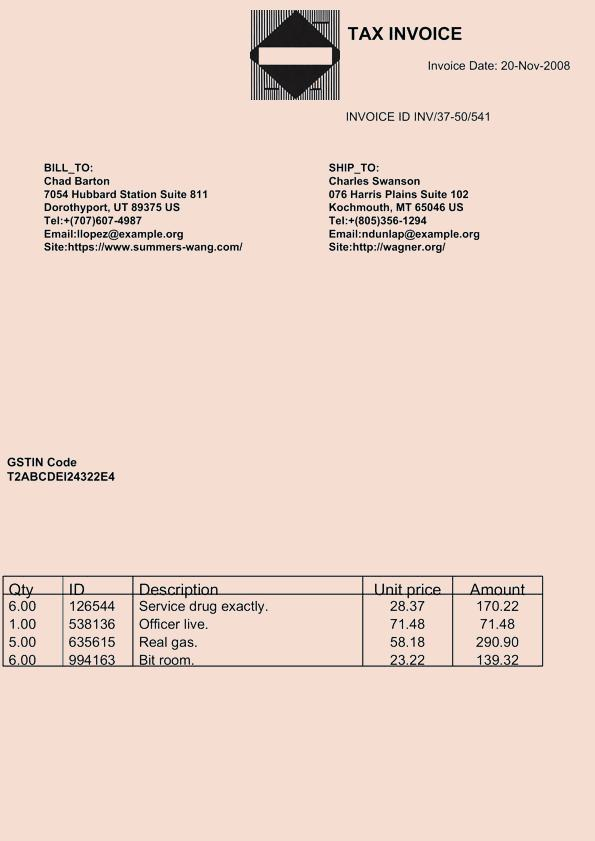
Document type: Invoice